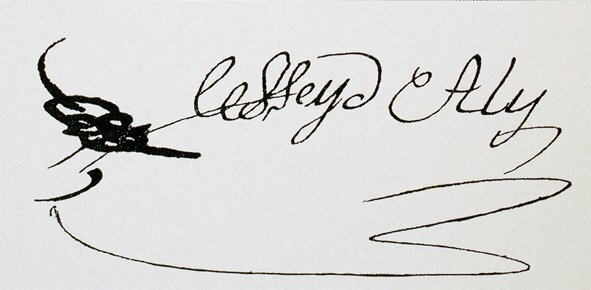
Signature of: morali seyyed ali effendi